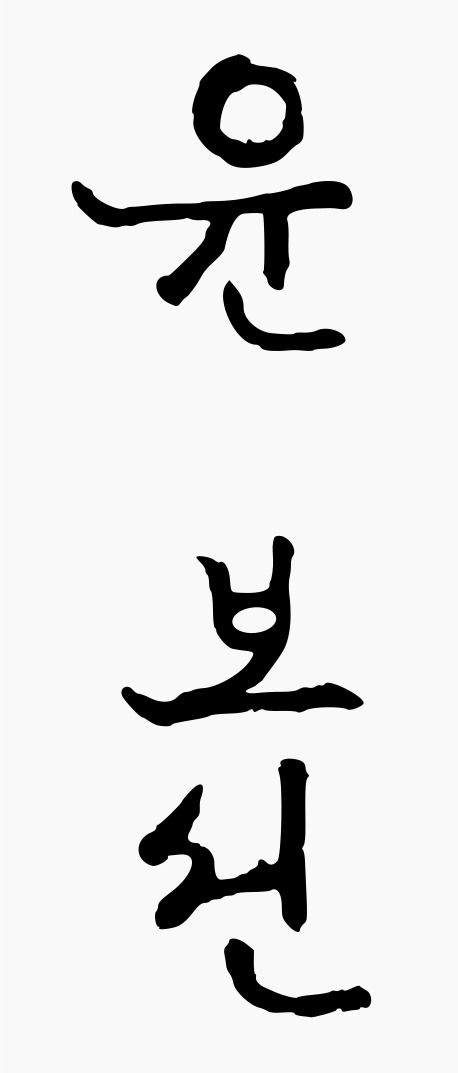
Signature of: yun posun